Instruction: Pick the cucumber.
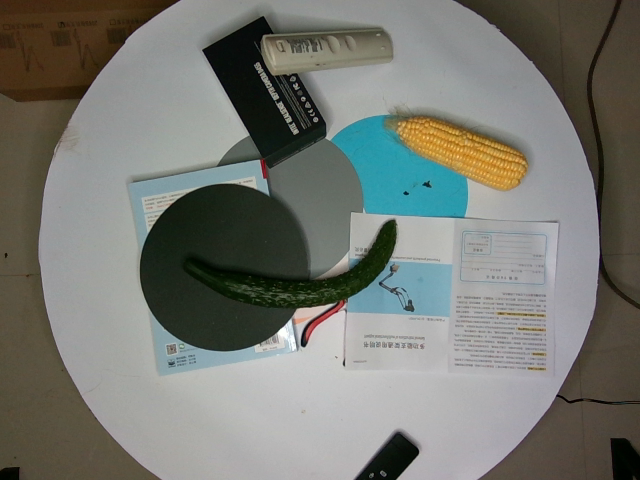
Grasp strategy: vertical